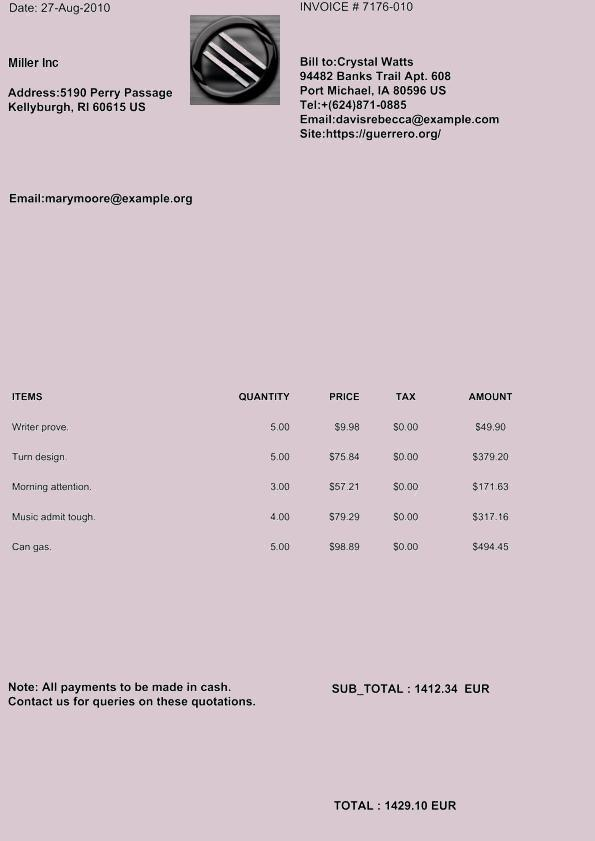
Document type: Invoice